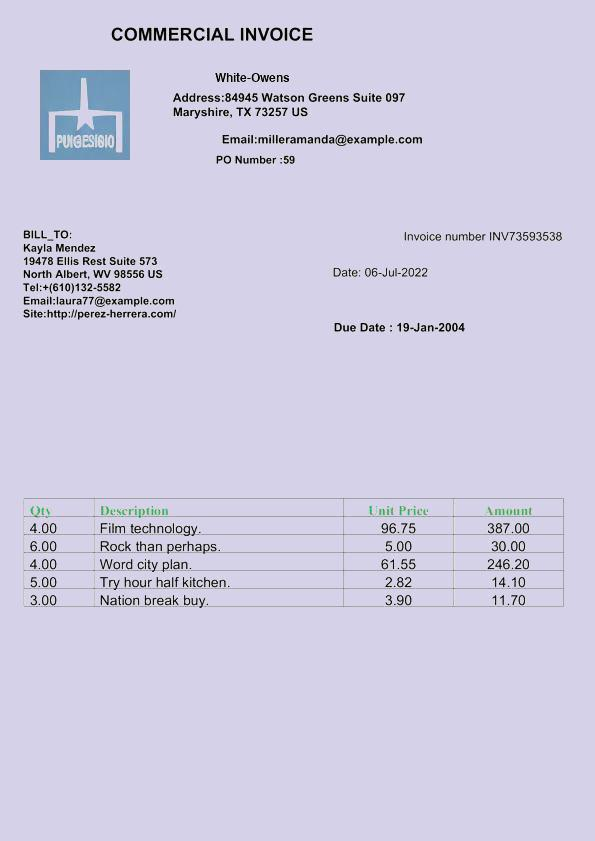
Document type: Invoice